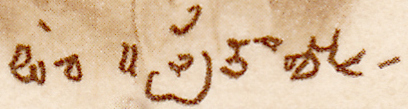
Signature of: tanguturi prakasam